Question: What is the earliest payment due date mentioned in the document?
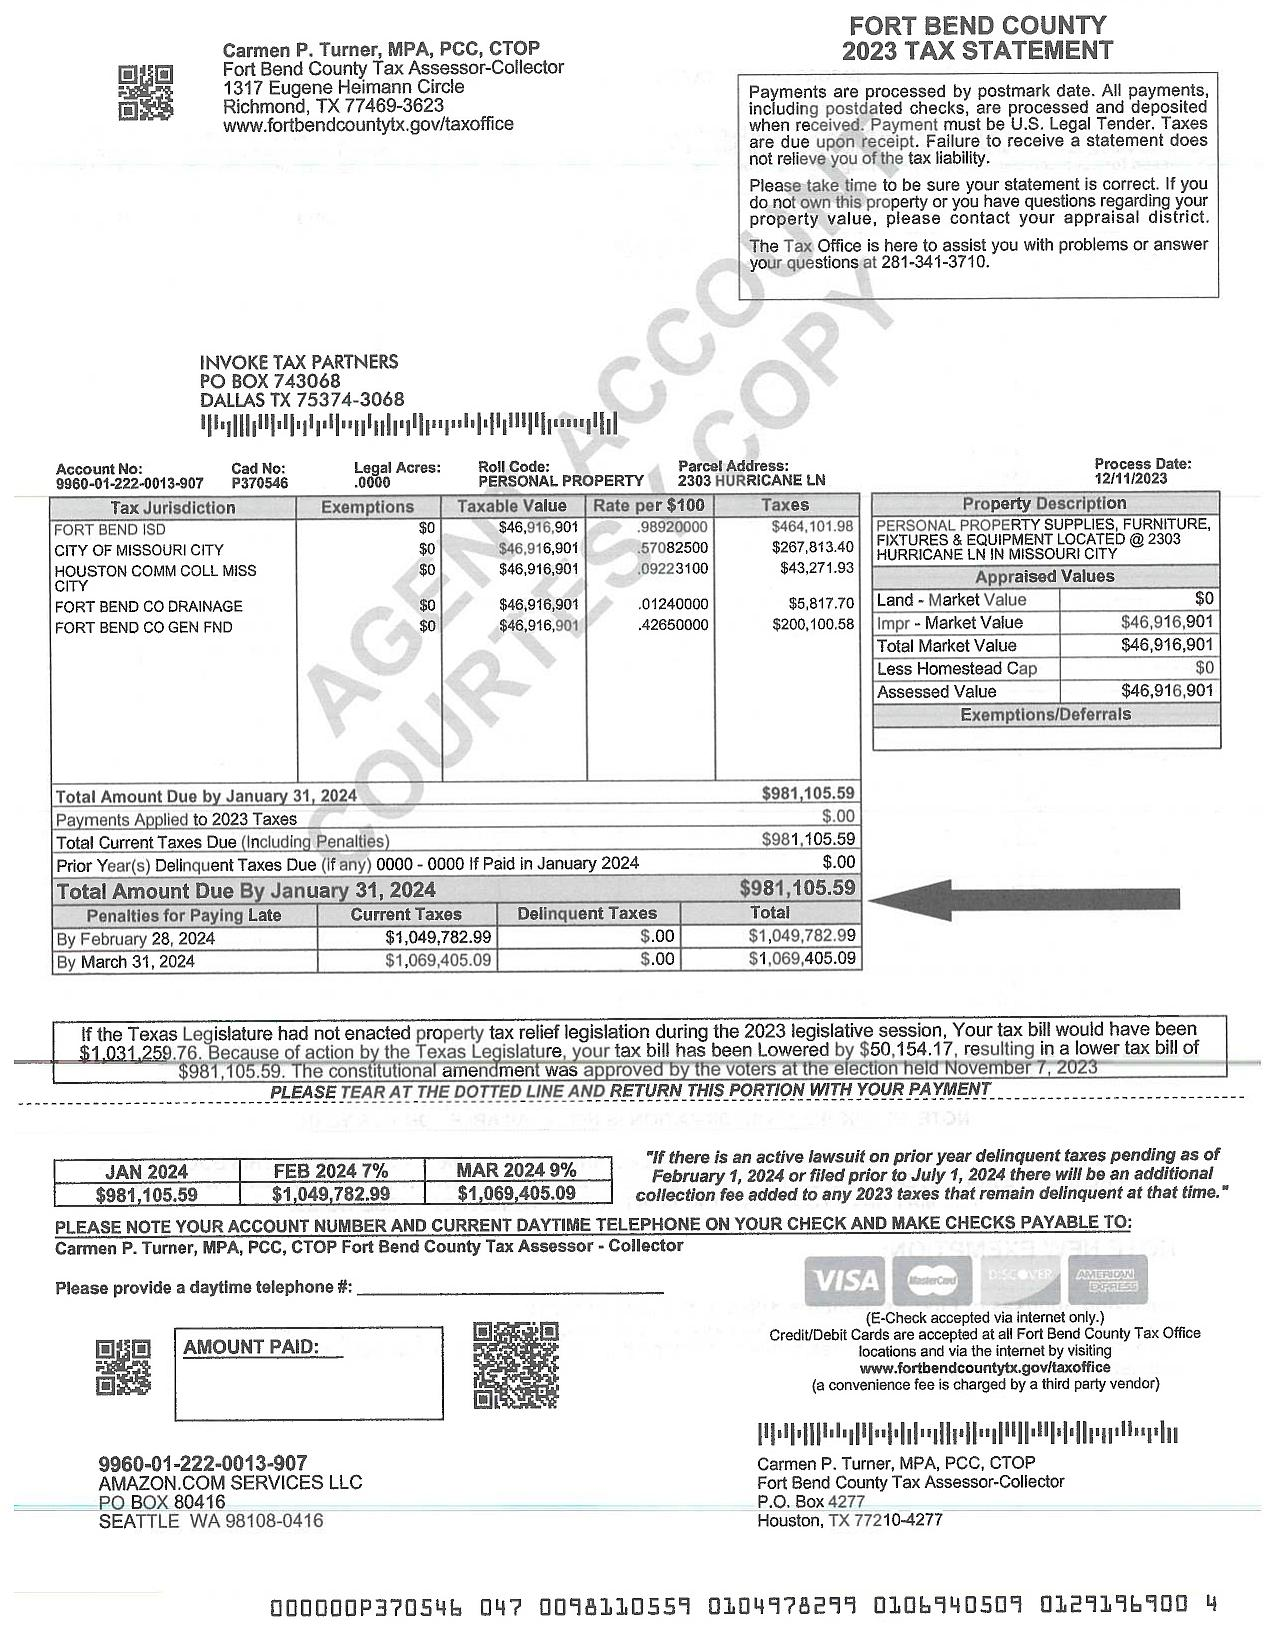
Answer: "28-Feb-24"